Question: What type of tax is indicated in the document, personal property or real estate?
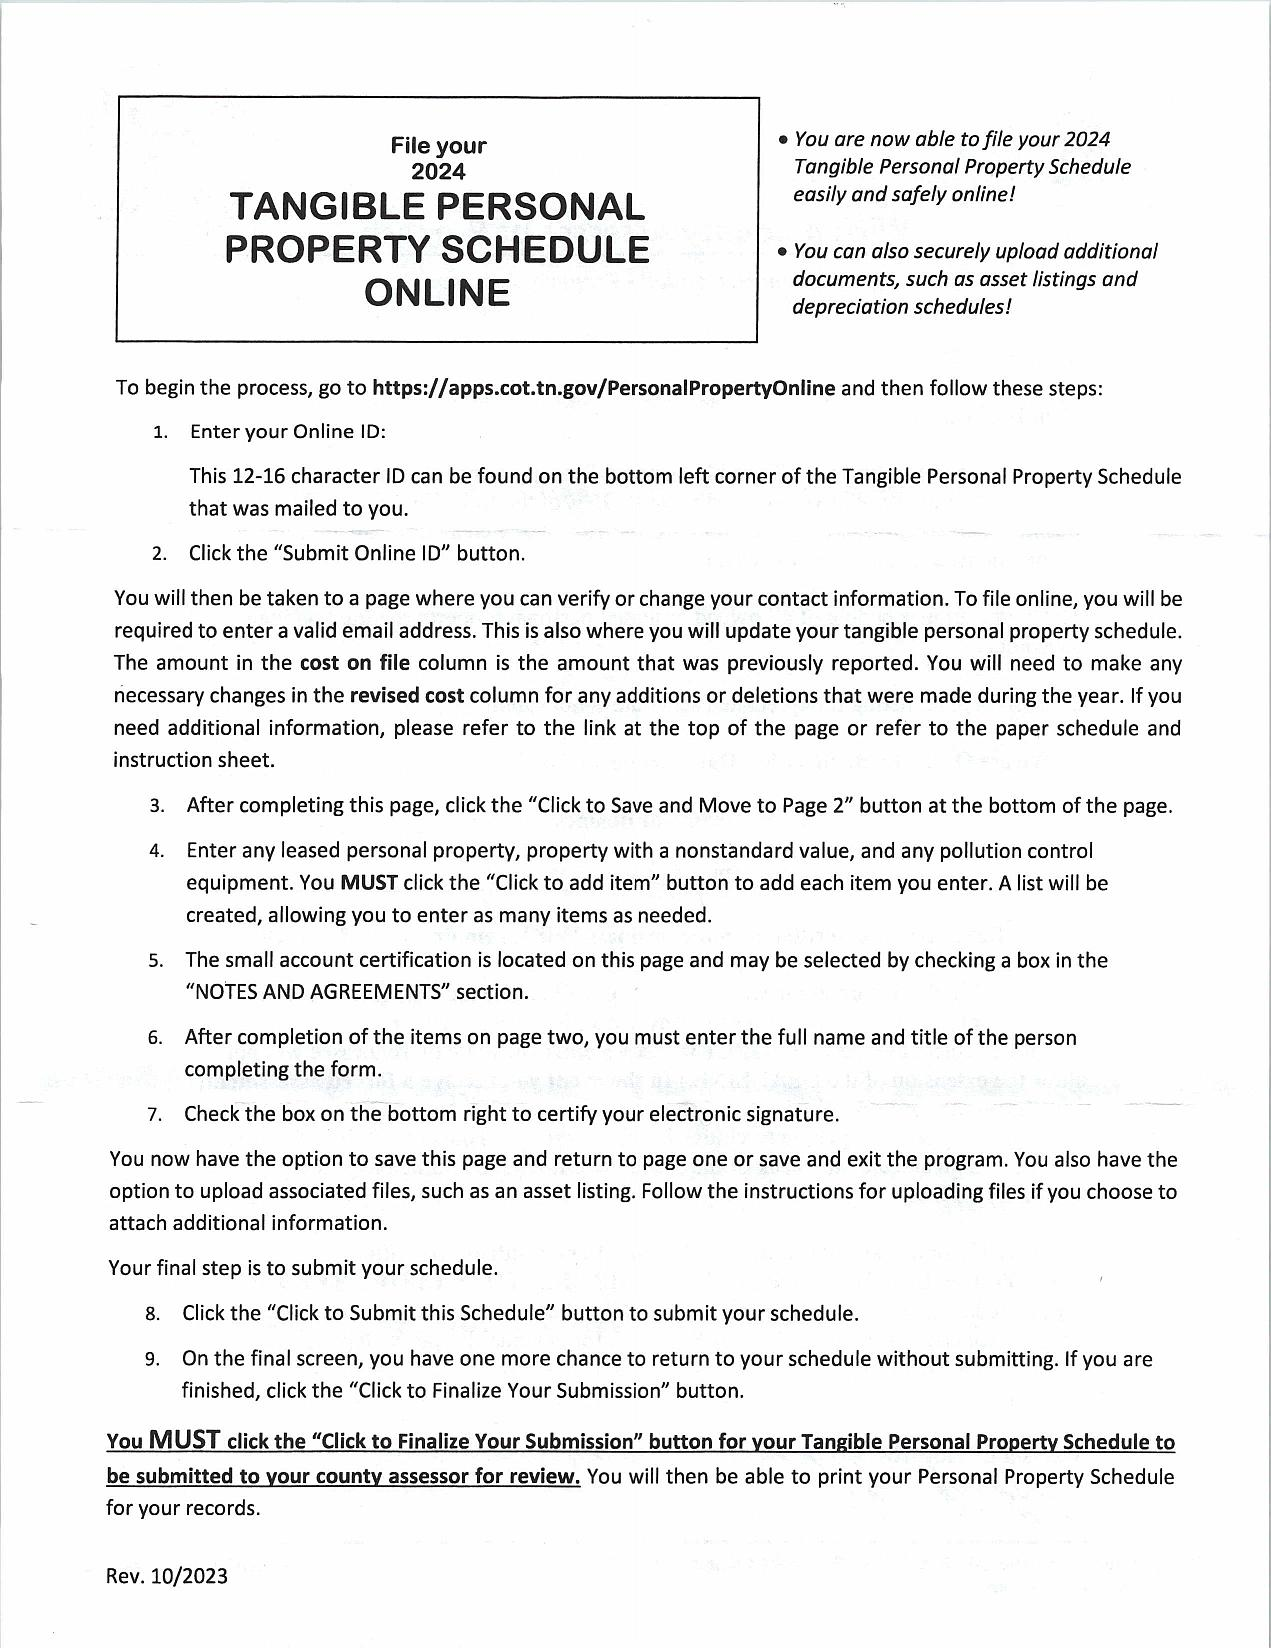
Answer: "Personal Property Tax"